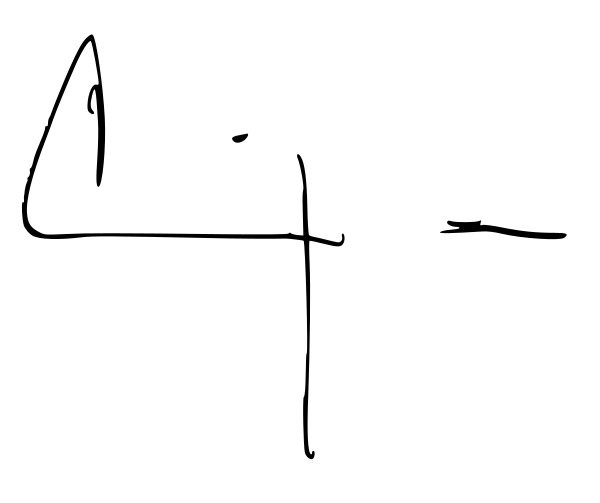
Signature of: michał wójcik